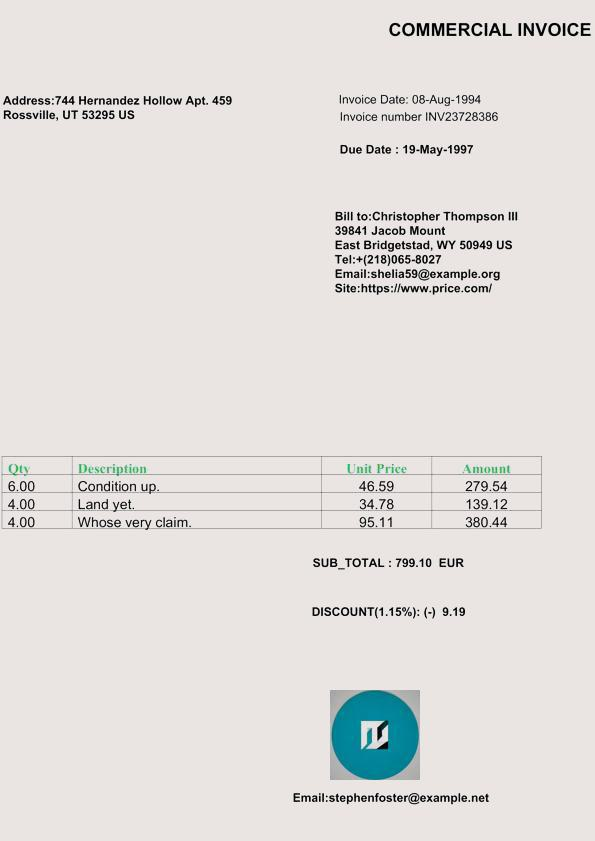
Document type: Invoice